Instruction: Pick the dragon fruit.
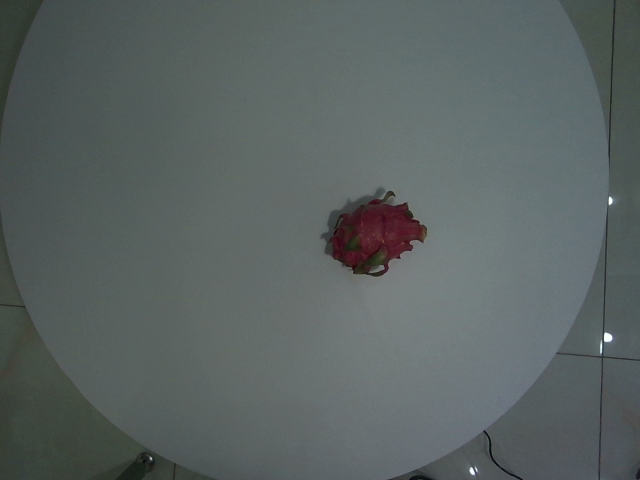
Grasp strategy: vertical